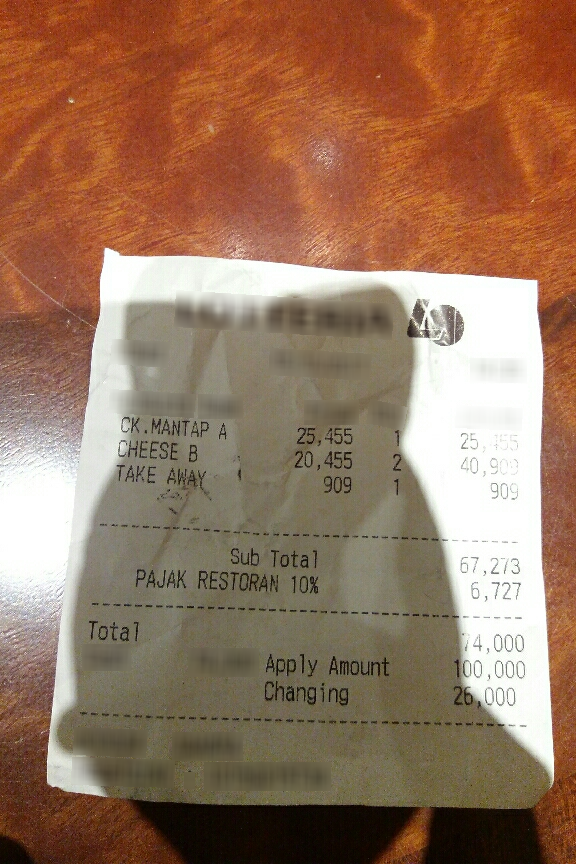
Number of items: 3
Subtotal: 67,273
Tax: 6,727
Total: 74,000
OCR text regions:
text: CK.MANTAP
text: A
text: 25,455
text: 1
text: 25,455
text: CHEESE
text: B
text: 20,455
text: 2
text: 40,909
text: TAKE
text: AWAY
text: 909
text: 1
text: 909
text: Sub
text: Total
text: 67,273
text: PAJAK
text: RESTORAN
text: 10%
text: 6,727
text: Total
text: 74,000
text: Apply
text: Amount
text: 100,000
text: Changing
text: 26,000